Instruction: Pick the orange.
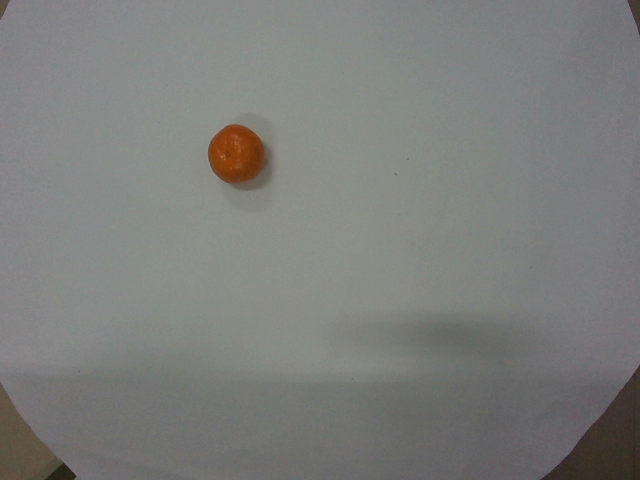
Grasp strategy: vertical